Question: What is the assessed value of the property as noted in the document?
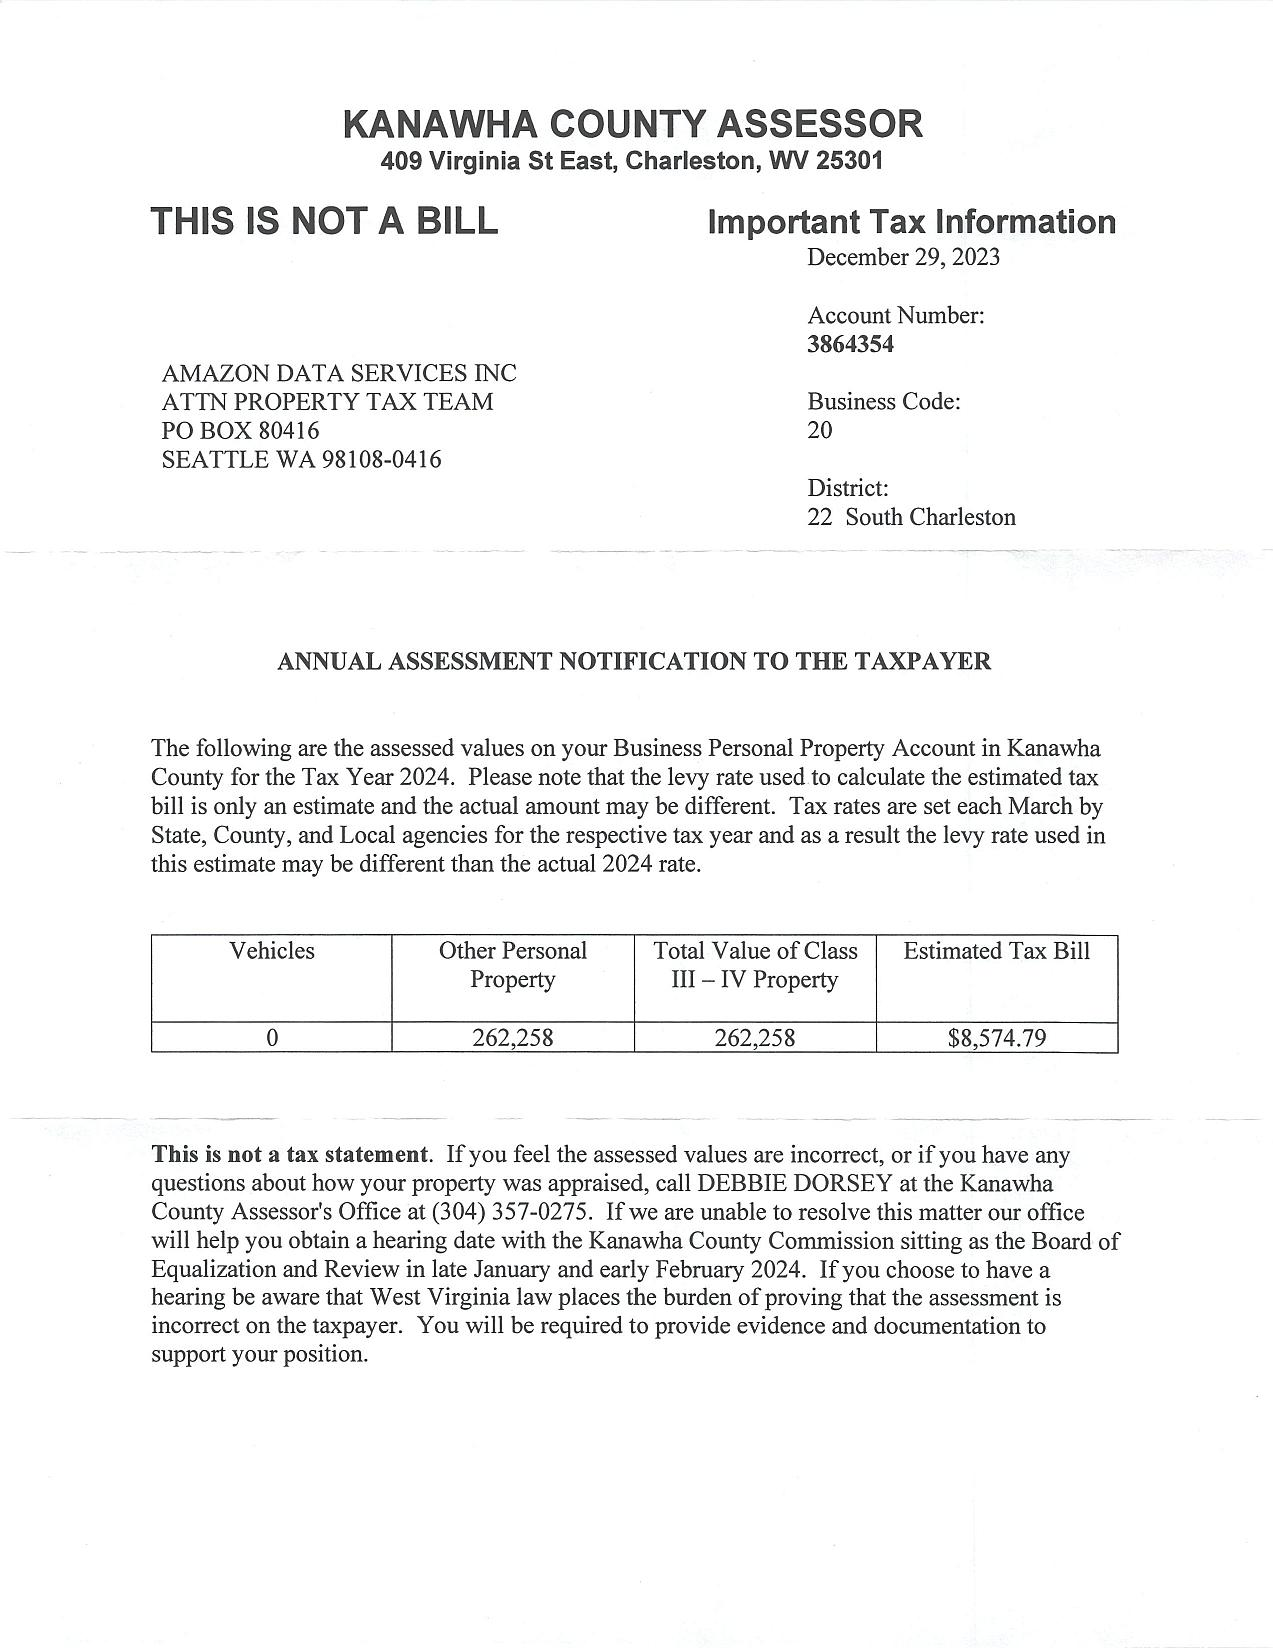
Answer: "262,258"